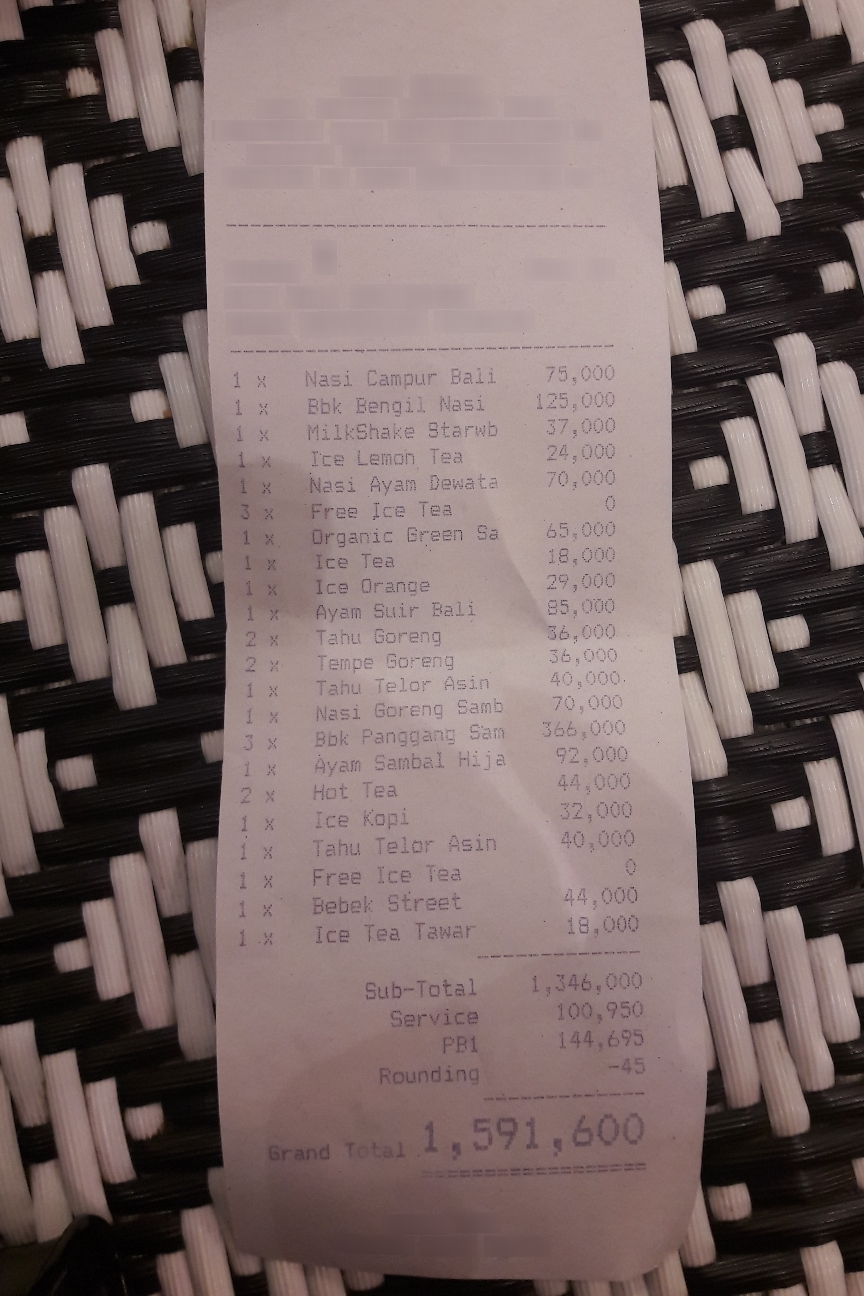
Receipt information:
subtotal: 1,346,000
total: 1,591,600
line_items: item_name: Nasi Cambur Bali
item_value: 75,000
item_quantity: 1
item_name: Bbk Bengil Nasi
item_value: 125,000
item_quantity: 1
item_name: Milkshake Starwb
item_value: 37,000
item_quantity: 1
item_name: Ice Lemon Tea
item_value: 24,000
item_quantity: 1
item_name: Nasi Ayam Dewata
item_value: 70,000
item_quantity: 1
item_name: Free Ice Tea
item_quantity: 3
item_name: Organic Green Sa
item_value: 65,000
item_quantity: 1
item_name: Ice Tea
item_value: 18,000
item_quantity: 1
item_name: Ice Orange
item_value: 29,000
item_quantity: 1
item_name: Ayam Suir Bali
item_value: 85,000
item_quantity: 1
item_name: Tahu Goreng
item_value: 36,000
item_quantity: 2
item_name: Tempe Goreng
item_value: 36,000
item_quantity: 2
item_name: Tahu Telor Asin
item_value: 40,000
item_quantity: 1
item_name: Nasi Goreng Samb
item_value: 70,000
item_quantity: 1
item_name: Bbk Panggang Sam
item_value: 366,000
item_quantity: 3
item_name: Ayam Sambal Hija
item_value: 92,000
item_quantity: 1
item_name: Hot Tea
item_value: 44,000
item_quantity: 2
item_name: Ice Kopi
item_value: 32,000
item_quantity: 1
item_name: Tahu Telor Asin
item_value: 40,000
item_quantity: 1
item_name: Free Ice Tea
item_quantity: 1
item_name: Bebek Street
item_value: 44,000
item_quantity: 1
item_name: Ice Tea Tawar
item_value: 18,000
item_quantity: 1